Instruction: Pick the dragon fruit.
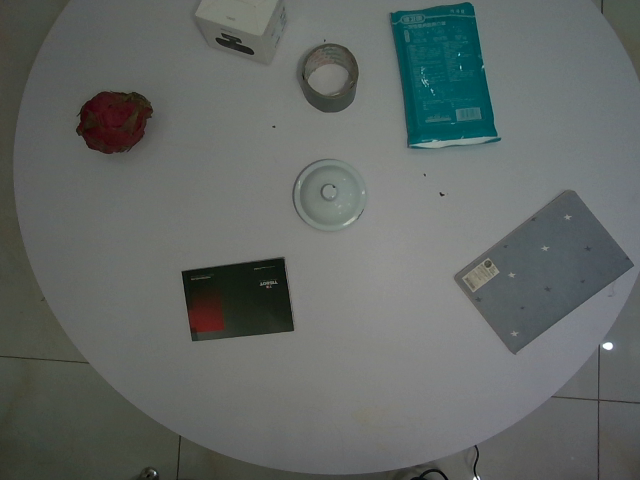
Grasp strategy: vertical